Question: What might the diagnosis be?
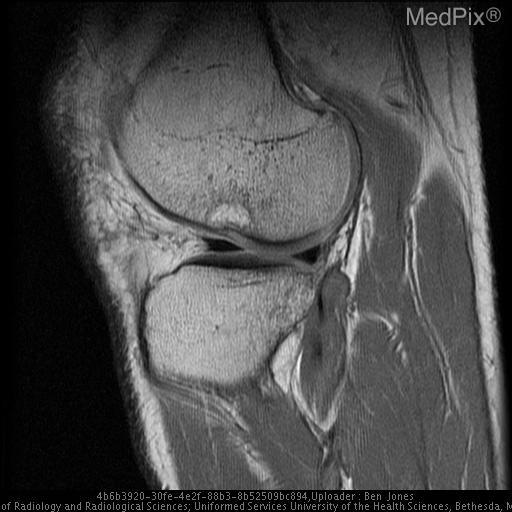
Answer: The possible diagnosis includes Anterior Cruciate Ligament Disruption.